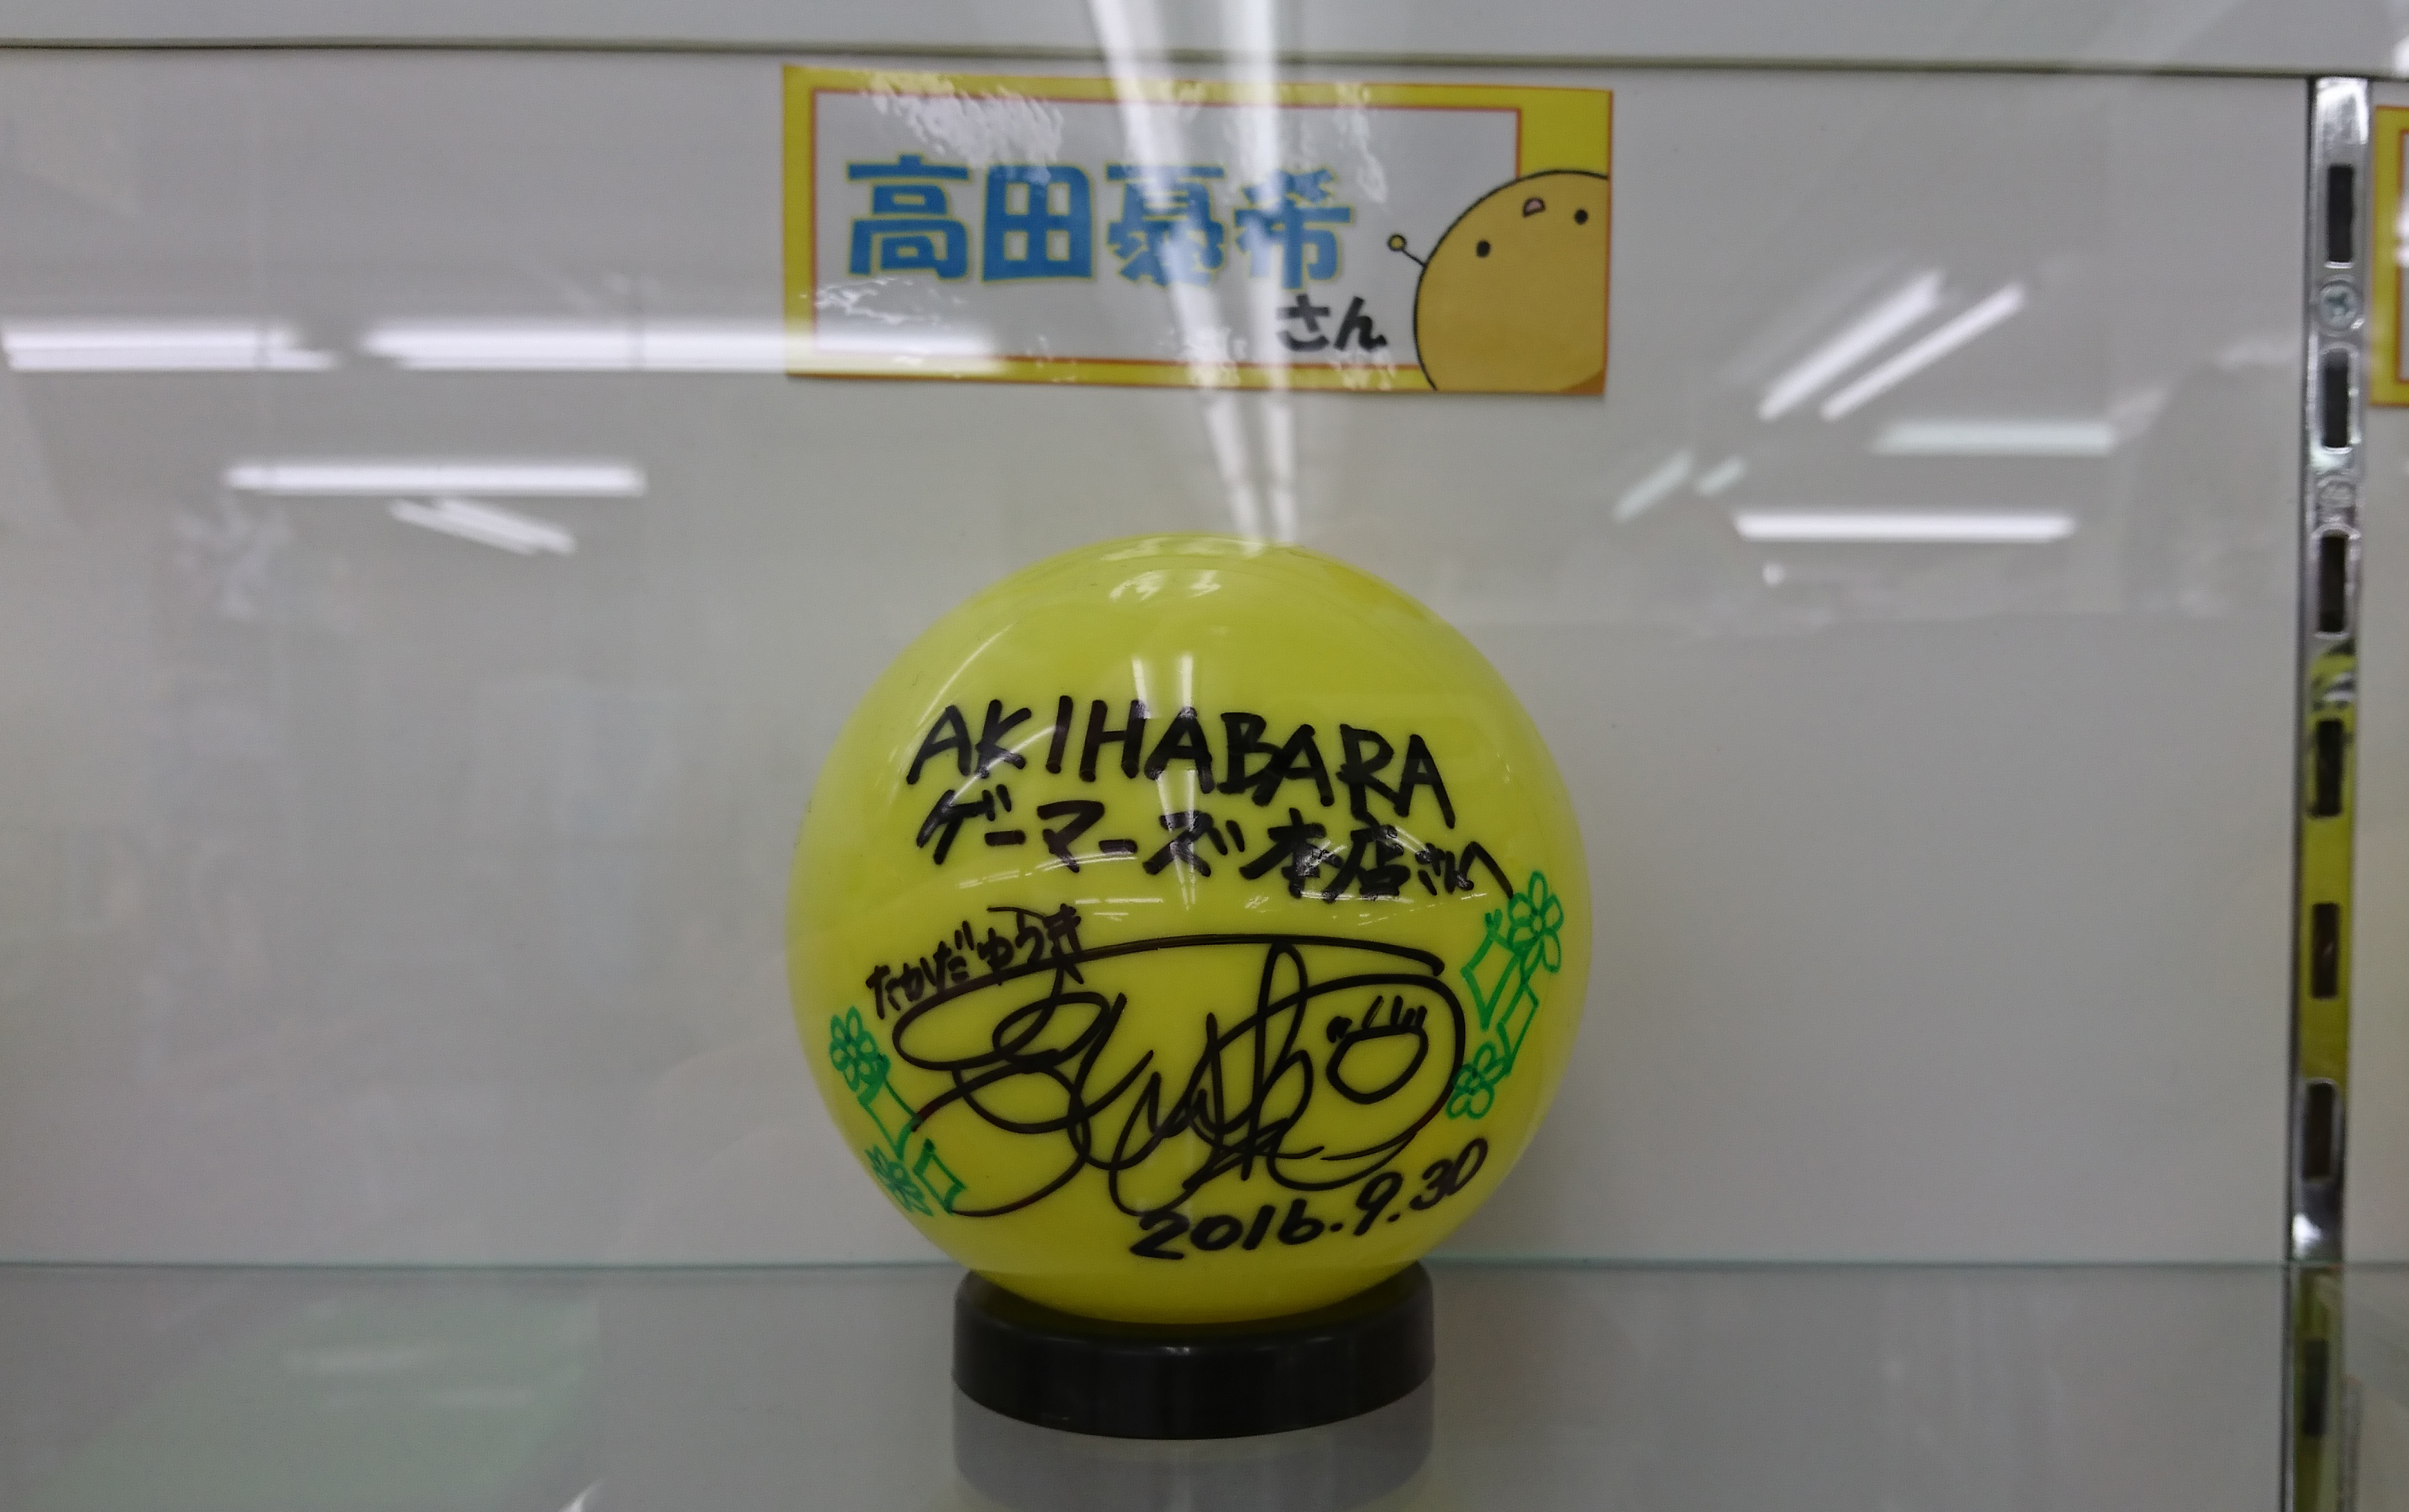
Signature of: yūki takada